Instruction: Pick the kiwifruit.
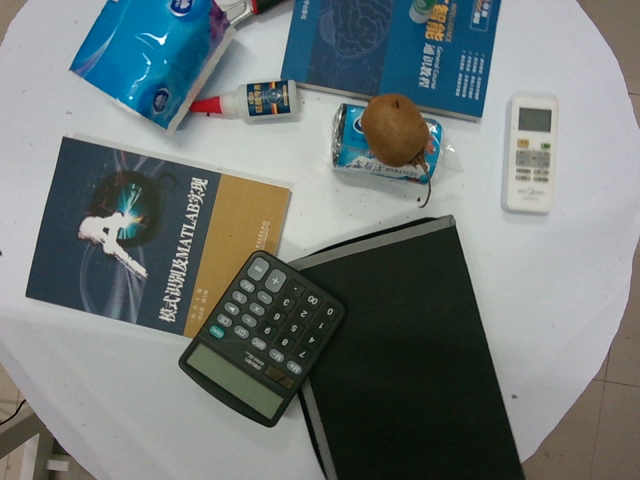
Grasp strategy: vertical